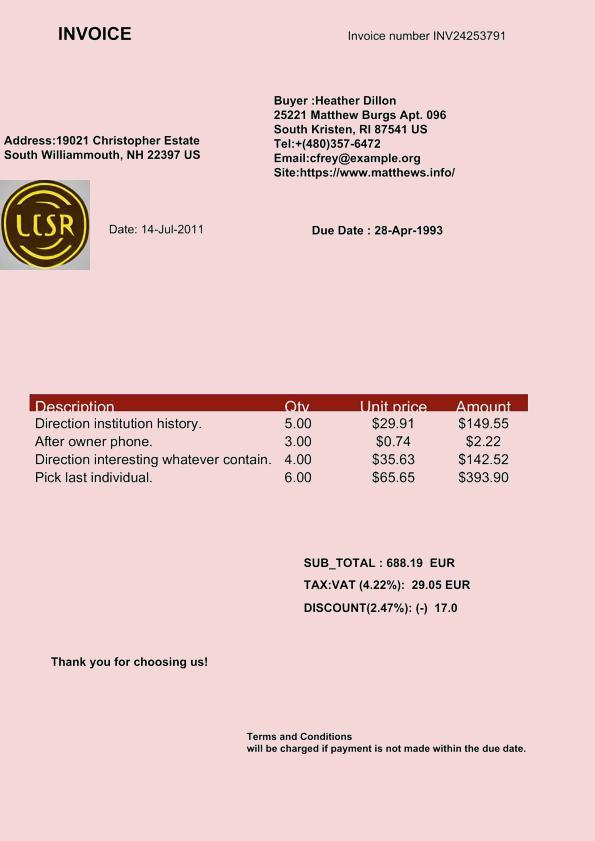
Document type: Invoice